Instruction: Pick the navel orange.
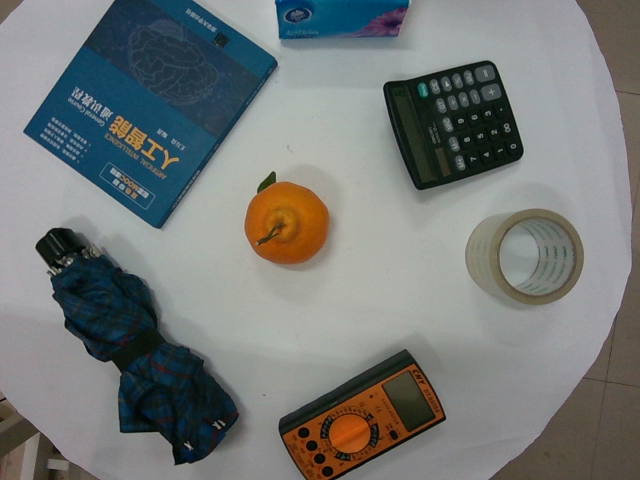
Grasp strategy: vertical